Question: What jurisdiction, city, or county is the document associated with?
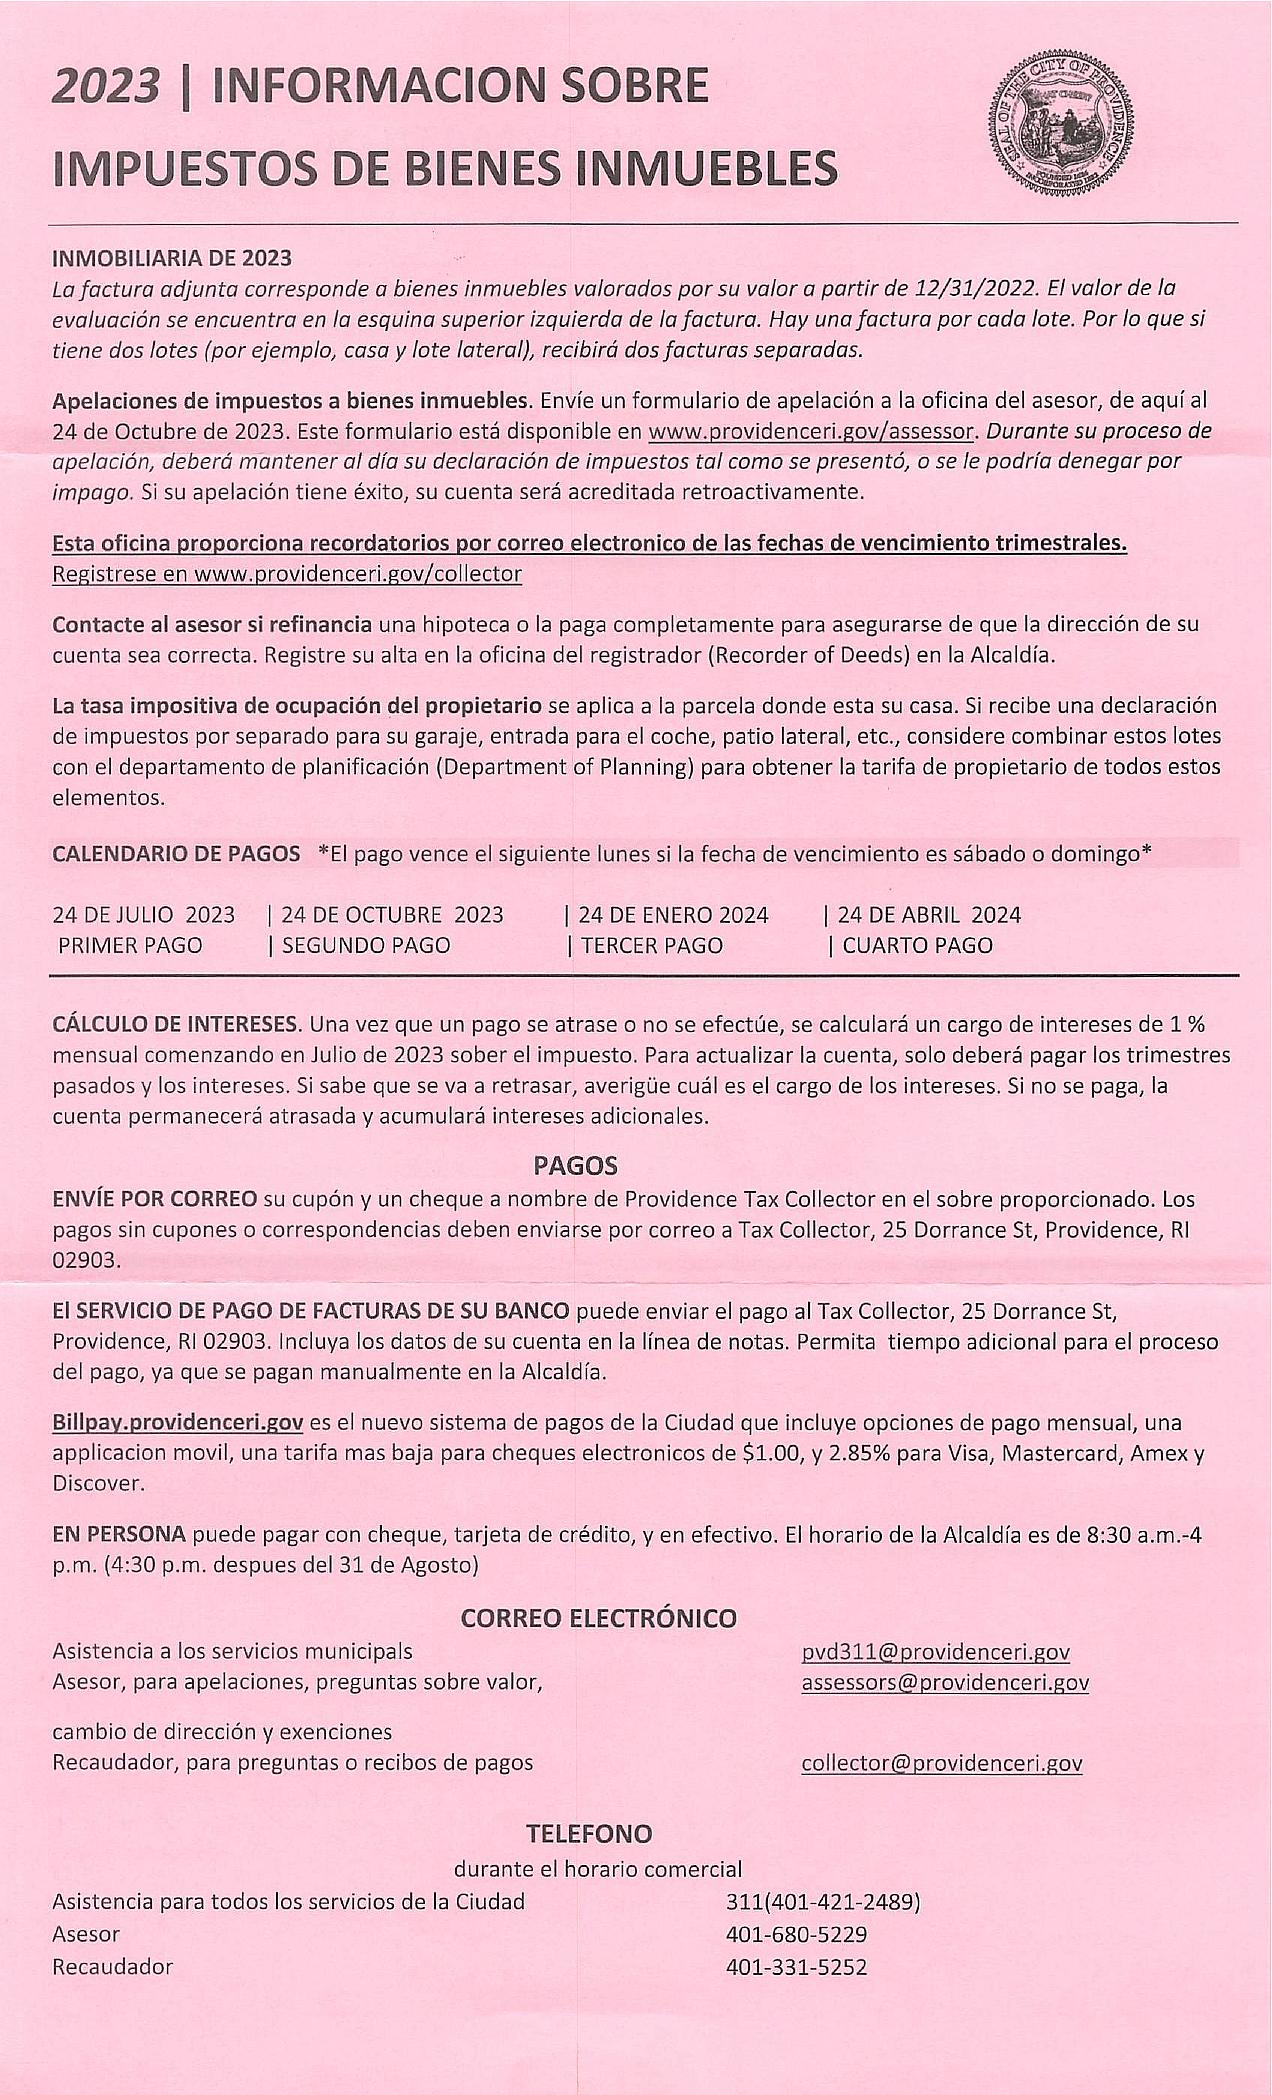
Answer: "Providence"